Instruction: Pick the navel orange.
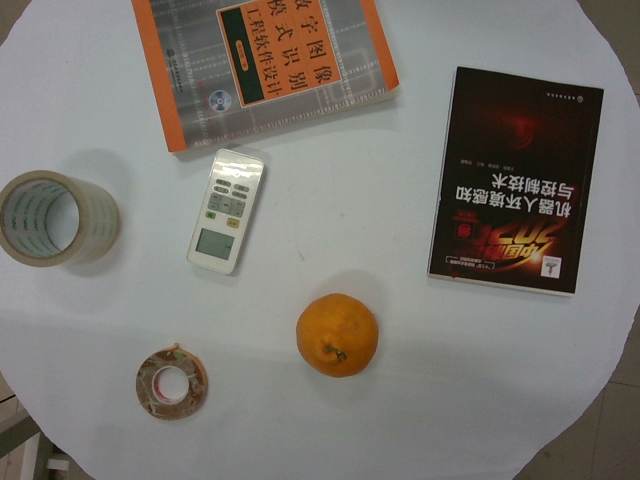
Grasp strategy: vertical